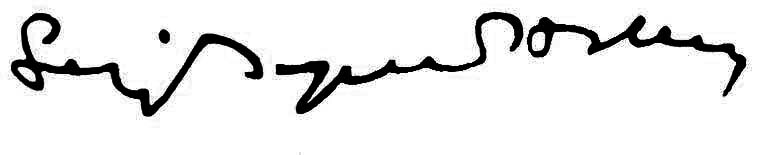
Signature of: sérgio buarque de holanda